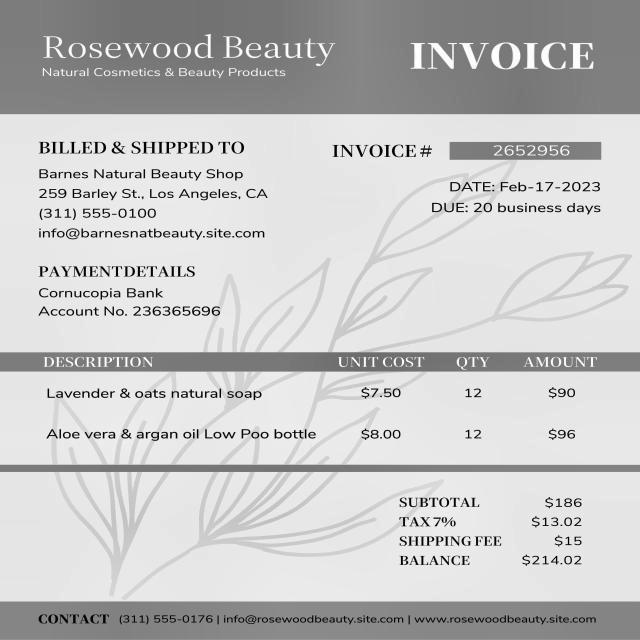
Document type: Invoice